Question: What could the diagnosis suggest?
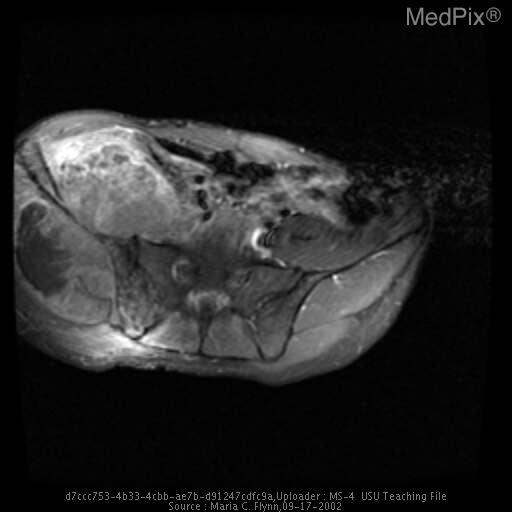
Answer: The possible diagnosis includes Ewing Sarcoma, lymphoma, osteolytic osteosarcoma.